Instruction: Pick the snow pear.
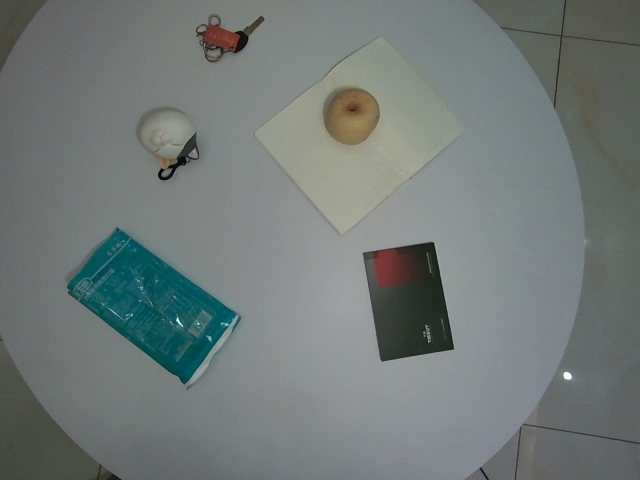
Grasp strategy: vertical